Question: Explain the disease:
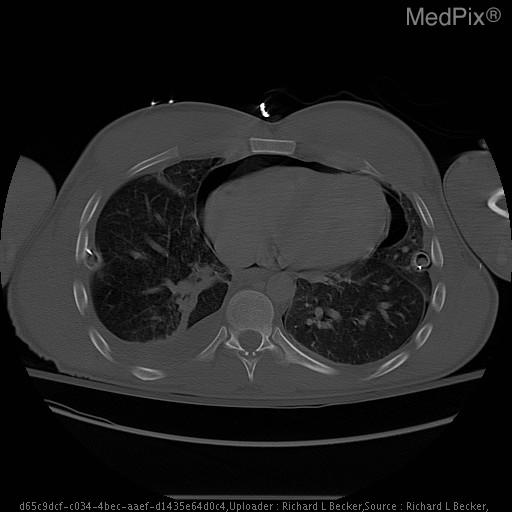
Answer: The disease is discussed as: Pneumopericardium is defined as air with the pericardial sac. It is an uncommon finding and the exact mechanism is still not well understood although it is an associated complication of existing pneumothorax or pneumomediastinum. It may occur in patients with barotrauma seondary to a blast injury or from valsalva maneuver. It can also be idiopathic and should be considered as a potential source of chest pain, especially if no trauma is present. It is important to recognize because it can result in cardiac tamponade for which the treatment is either surgical with needle drainage or close observation because they can spontaneously resolve.